Question: Describe the condition in detail:
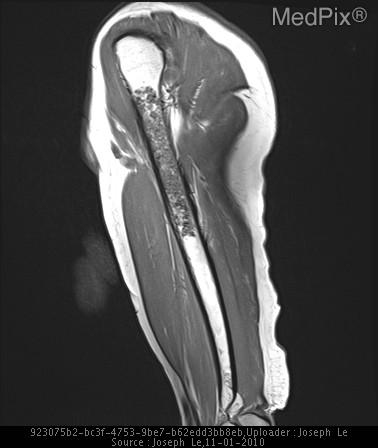
Answer: The disease is discussed as: A benign neoplasm composed of ectopic cartilage rests that have migrated into bones’ metaphysis from the growth plate. Enchondromas are usually singular, but multiple lesions may occur in enchondromatosis syndromes such as Ollier’s, Maffucci’s and metachondromatosis.  Enchondromas are a benign finding seen incidentally on plain radiographs MRI, and/or CT while investigating other pathology.

Typically, patients are 20-40 years old when the tumor is identified.  The patient with any of the enchondromatosis syndromes is typically younger when the first lesion is identified. There is no gender or racial predilection.

In the United States, enchondromas account for 12-14% of benign bone neoplasms and 3-10% of osseous neoplasms in general. They are most commonly found in the diaphyses of the hands and feet, and less commonly in the femur, humerus, or tibia.  Enchondromas present as small (<5 cm) lytic masses which have a pattern of lobulated arcs and rings indicative of their chondroid matrix.  When found in the larger bones, they are usually metaphyseal, centrally located and can have a sclerotic margin.

Frequently plain radiographs are adequate to identify and diagnose enchondromas.  Occasionally, further imaging such as CT or MRI may be required to offer a more complete picture of the bone surrounding the tumor.  Bone scans are usually ineffective in the diagnosis of enchondromas as typical findings of mildly increased uptake are non-specific.

Enchondromas are benign but can cause pathologic fractures or can rarely progress to chondrosarcoma. This malignant transformation is of concern due to the destructive changes which occur in high grade tumors as well as the 5 year survival rate which is as low as 15% in high grade tumors.

Tumors found in the hands and feet have a virtually negligible transformation rate while those seen in the long and flat bones should be monitored more closely for transformation. Transformation to malignancy occurs much more frequently in patients with enchondromatosis.

The following radiographic changes are suggestive of this transformation to chondrosarcoma:
• 	Scalloping of the inner surface of the bone
• 	Thickening of the bone cortex
• 	Reactive bone growth on the outer surface of the bone
• 	Erosion surrounded by reactive bone
• 	Noticeable growth in the bony erosion
• 	MRI may identify cortical extension and extension to the soft tissue mass.

With the exception of enlarged digits when hands and feet are involved, physical exam of the patient with an enchondroma is usually unremarkable. Pain found on exam is attributable to either adjacent but non-related pathology, pathologic fracture resulting from the enchondroma, or should raise the clinical suspicion for progression to chondrosarcoma.

Differential diagnosis varies depending on whether calcifications are present.  In cases in which they are, bone infarct which may exhibit a serpiginous lining and low grade chondrosarcoma must be considered.  If the lesion is purely lytic, however, non-ossifying fibroma, simple bone cyst, fibrous dysplasia, eosinophilic granuloma, and clear cell chondrosarcoma should be considered.
When considering these diagnoses, the following factors are each used to rule out the diagnosis in question:
• 	Non-ossifying fibroma – usually cortically based, enchondromas are medullary based
• 	Simple bone cyst – usually seen before age 20
• 	Eosinophilic granuloma – also seen commonly in patients before age 20
• 	Fibrous dysplasia – has a ground glass appearance on imaging
• 	Clear cell chondrosarcoma – epiphyseally based, with extension into the metaphysis usually seen on MR

When asymptomatic, treatment of enchondromas consists of observation.  In the patient in whom a pathologic fracture has occurred, the fracture is usually allowed to heal, followed by curettage and filling of the cavity with bone fragments or cement.